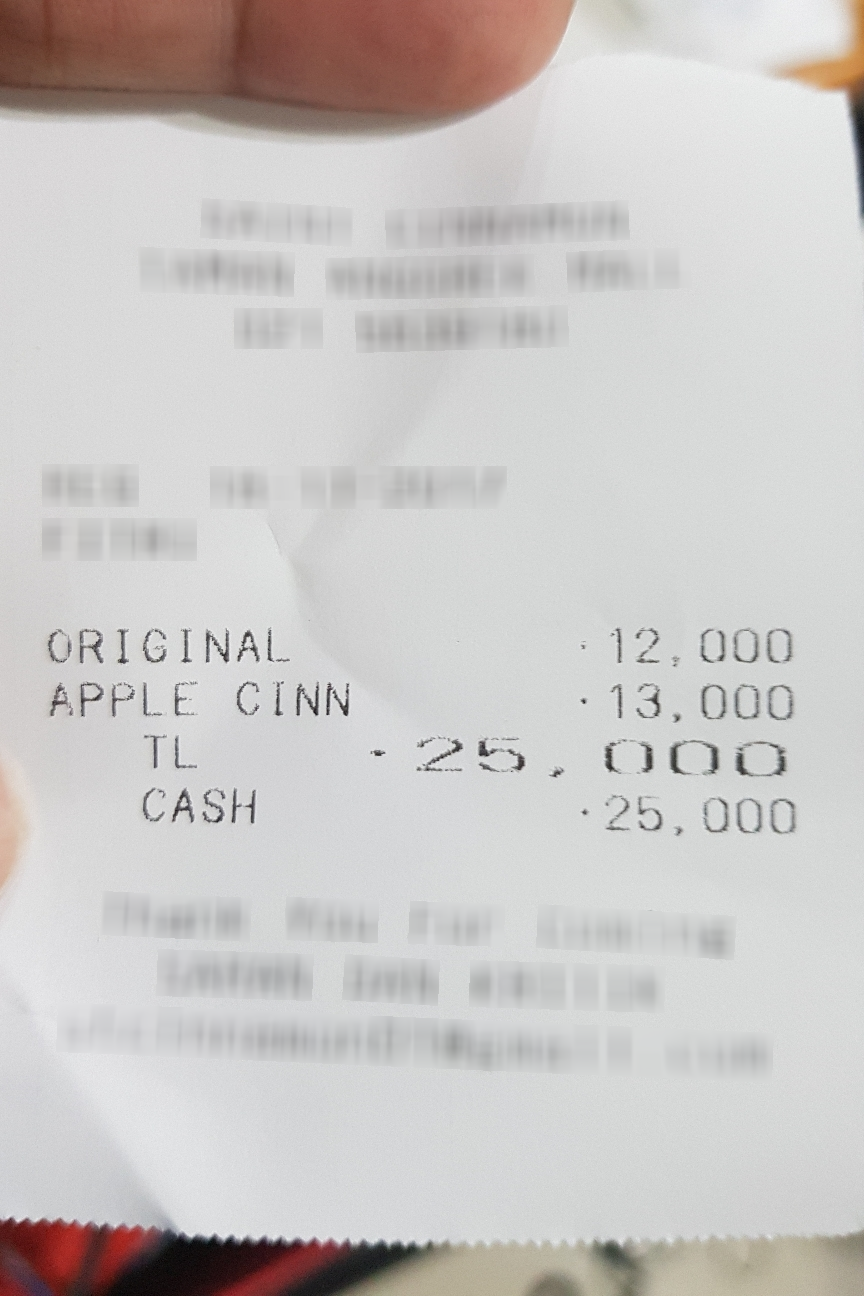
Number of items: 2
Total: 25,000
OCR text regions:
text: ORIGINAL
text: 12,000
text: APPLE
text: CINN
text: 13,000
text: TL
text: 25,000
text: CASH
text: 25,000